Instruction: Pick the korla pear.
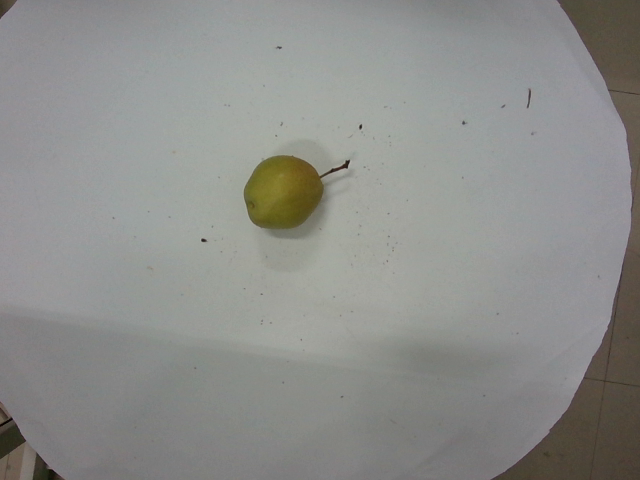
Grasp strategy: vertical